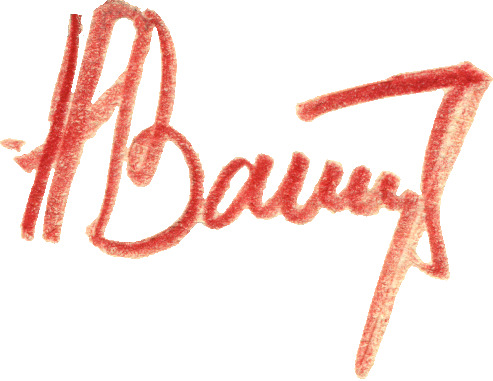
Signature of: nikolai vatutin